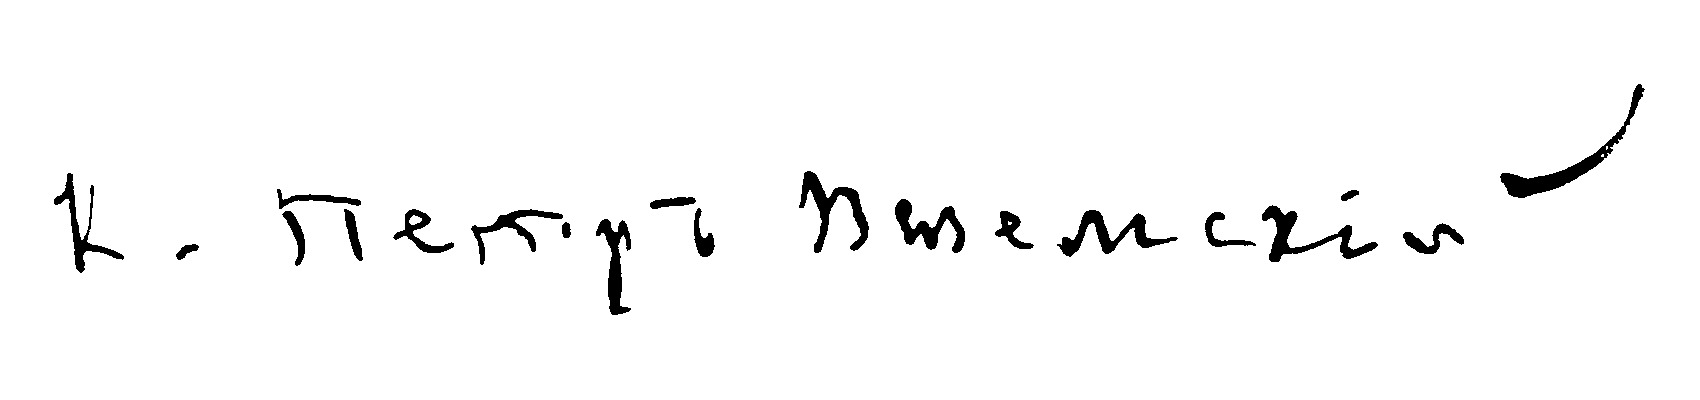
Signature of: pyotr vyazemsky